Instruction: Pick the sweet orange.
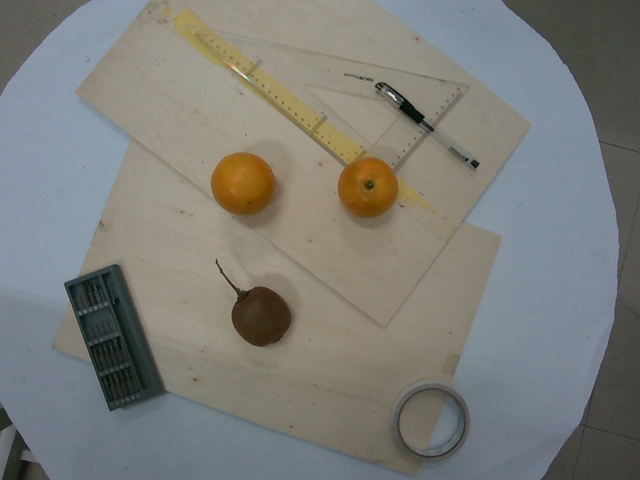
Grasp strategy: vertical